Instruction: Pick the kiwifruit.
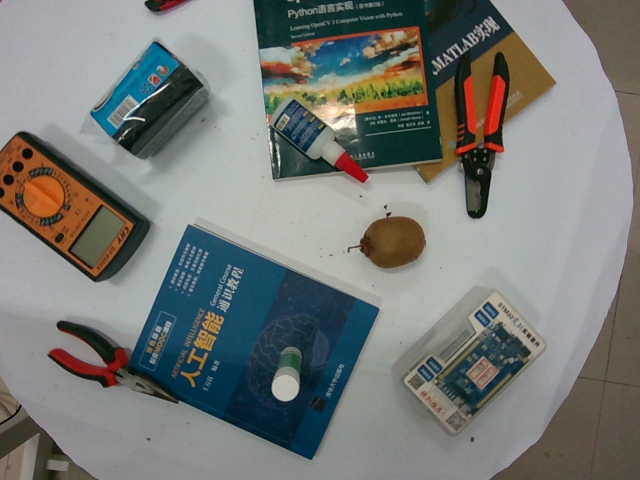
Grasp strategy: vertical